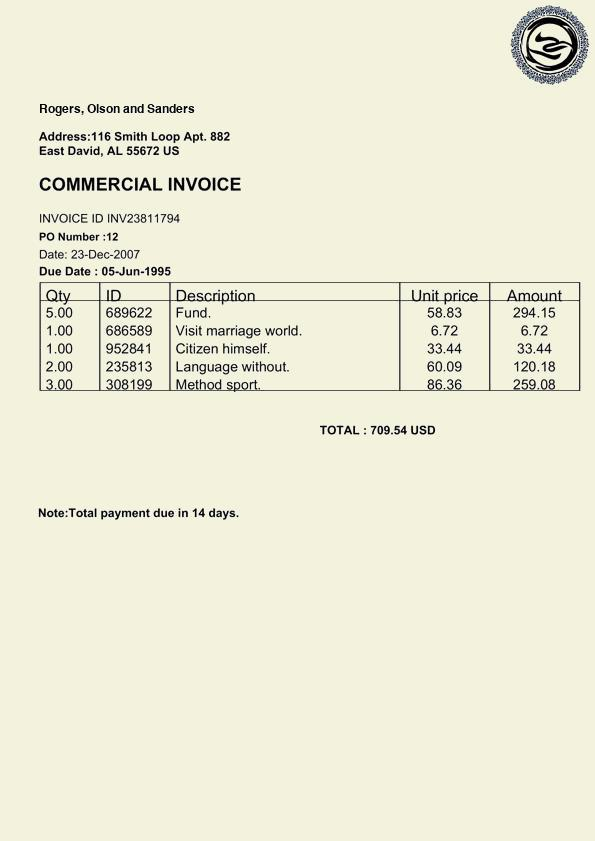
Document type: Invoice